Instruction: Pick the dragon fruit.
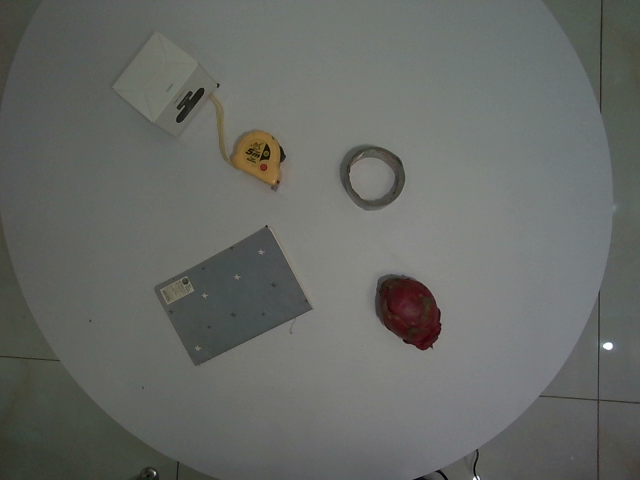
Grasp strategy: vertical